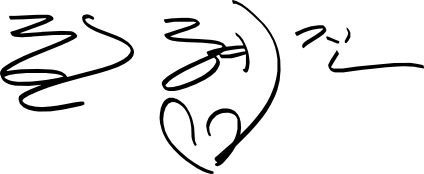
Signature of: han hye jin